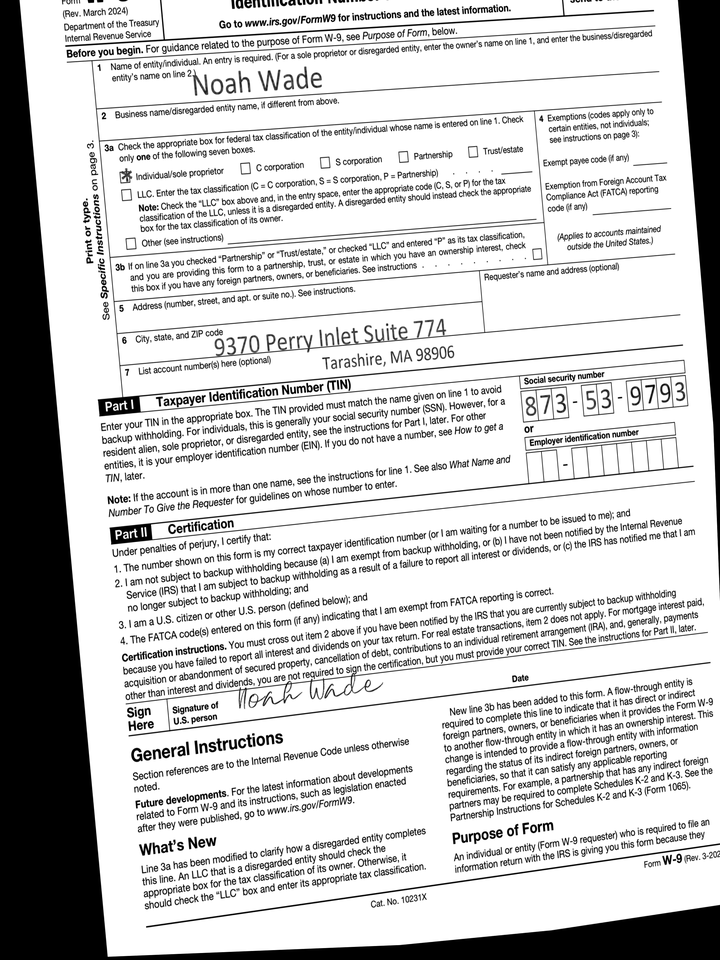
adr1: 9370 Perry Inlet Suite 774
adr2: Tarashire, MA 98906
cbx: yes
ssn: 873539793
enm: Noah Wade